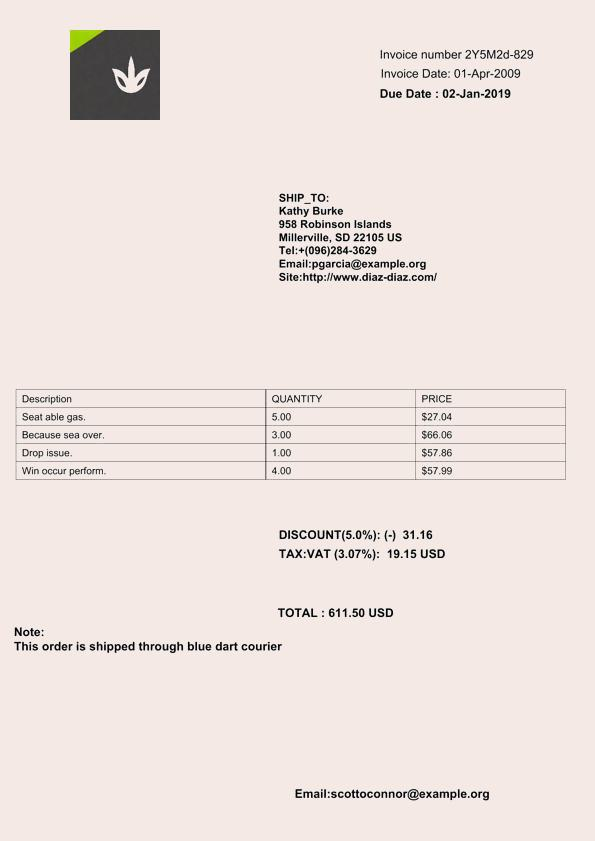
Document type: Invoice